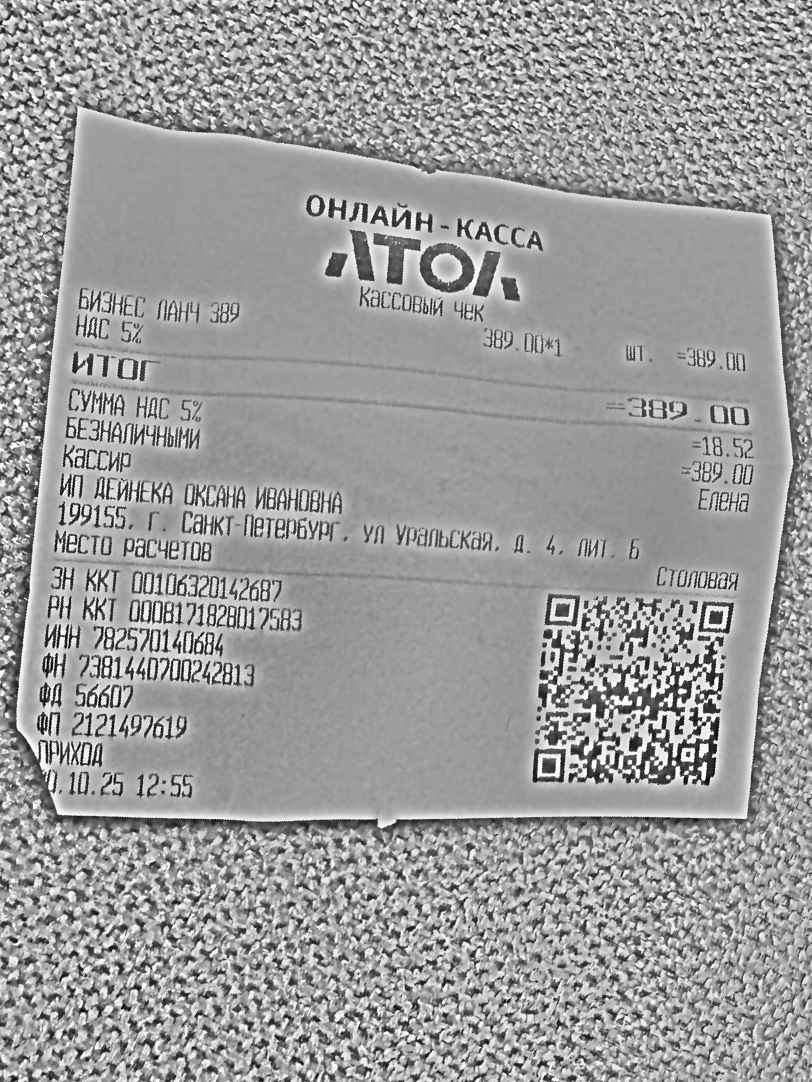
Продавец: ИП ДЕЙНЕКА ОКСАНА ИВАНОВНА
Дата: 20.10.25 12:55
Товары: БИЗНЕС ЛАНЧ 389
Количество: 1
Цена: 389.00
Сумма: 389.00
Итого: 389.00